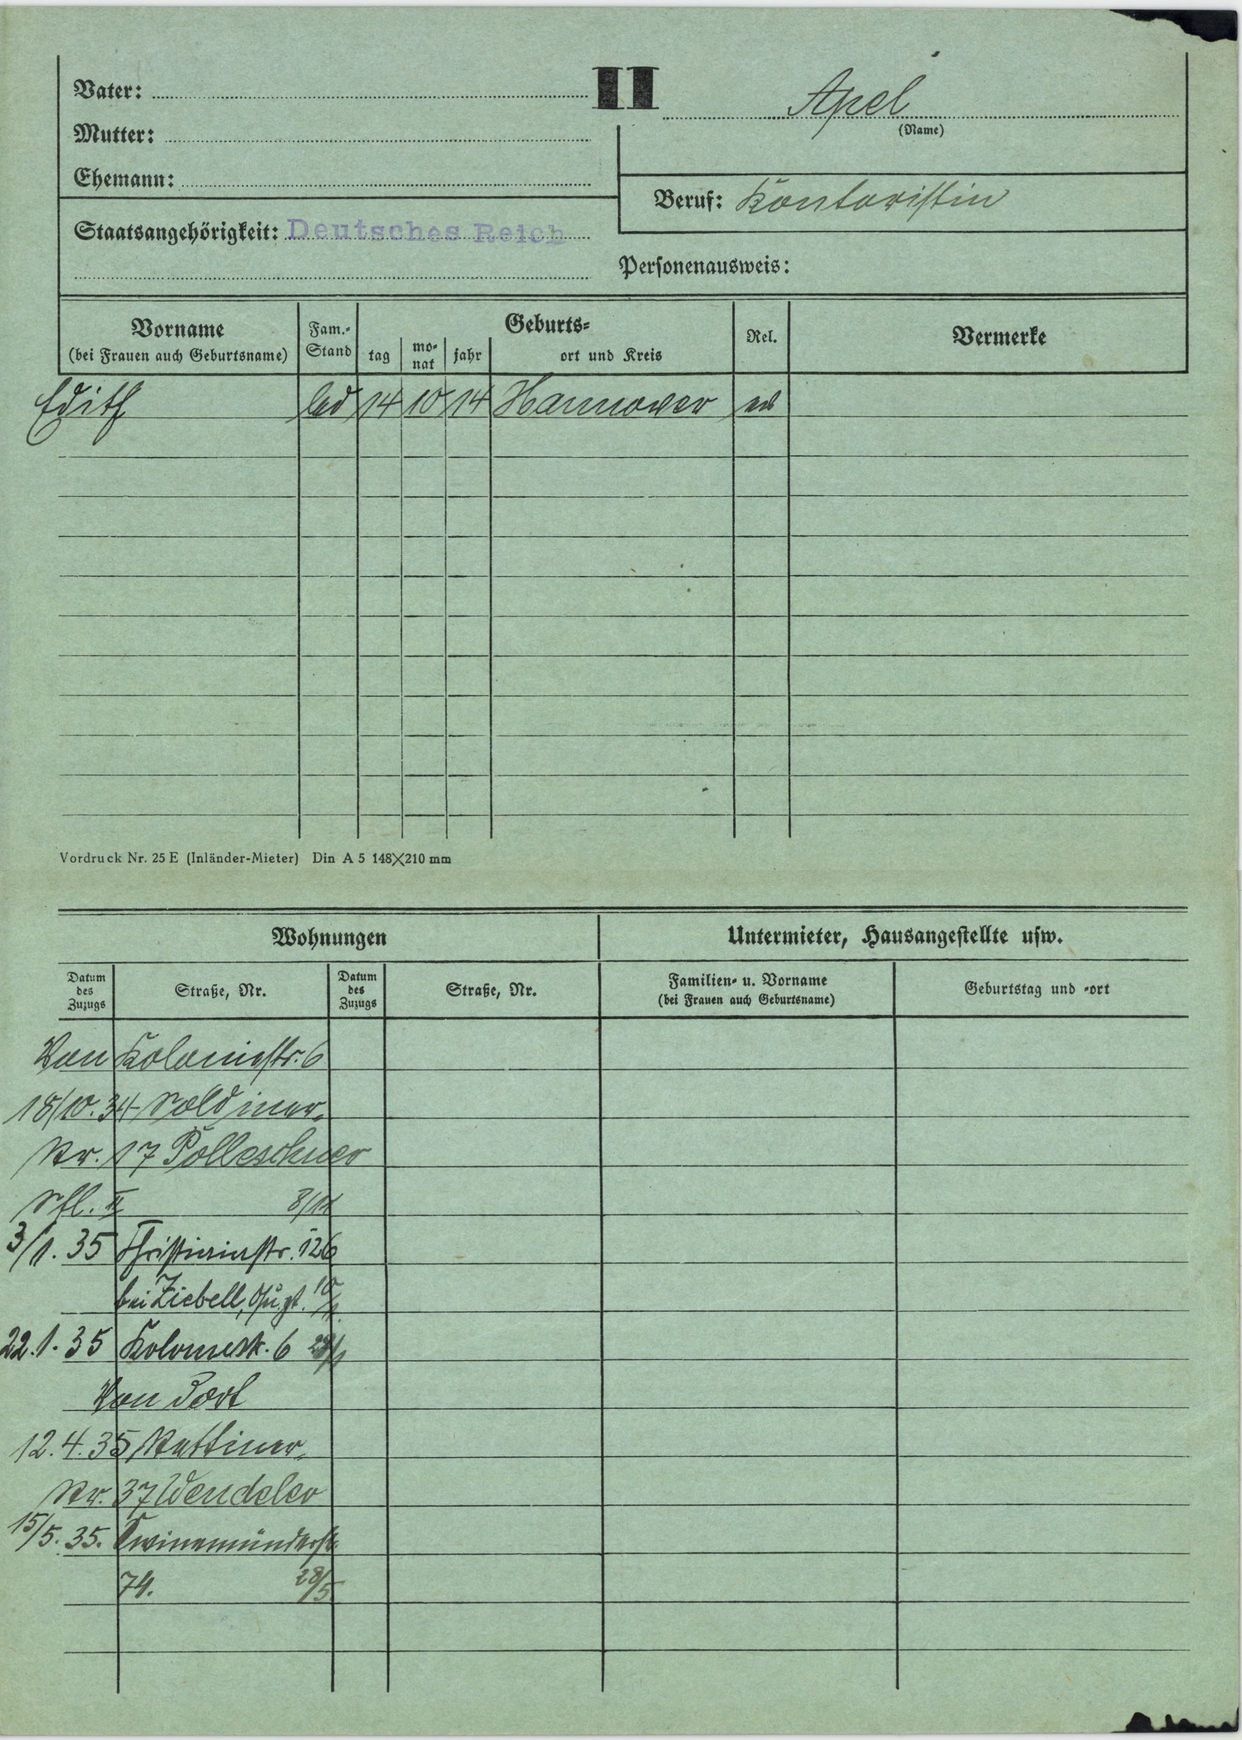
Apel